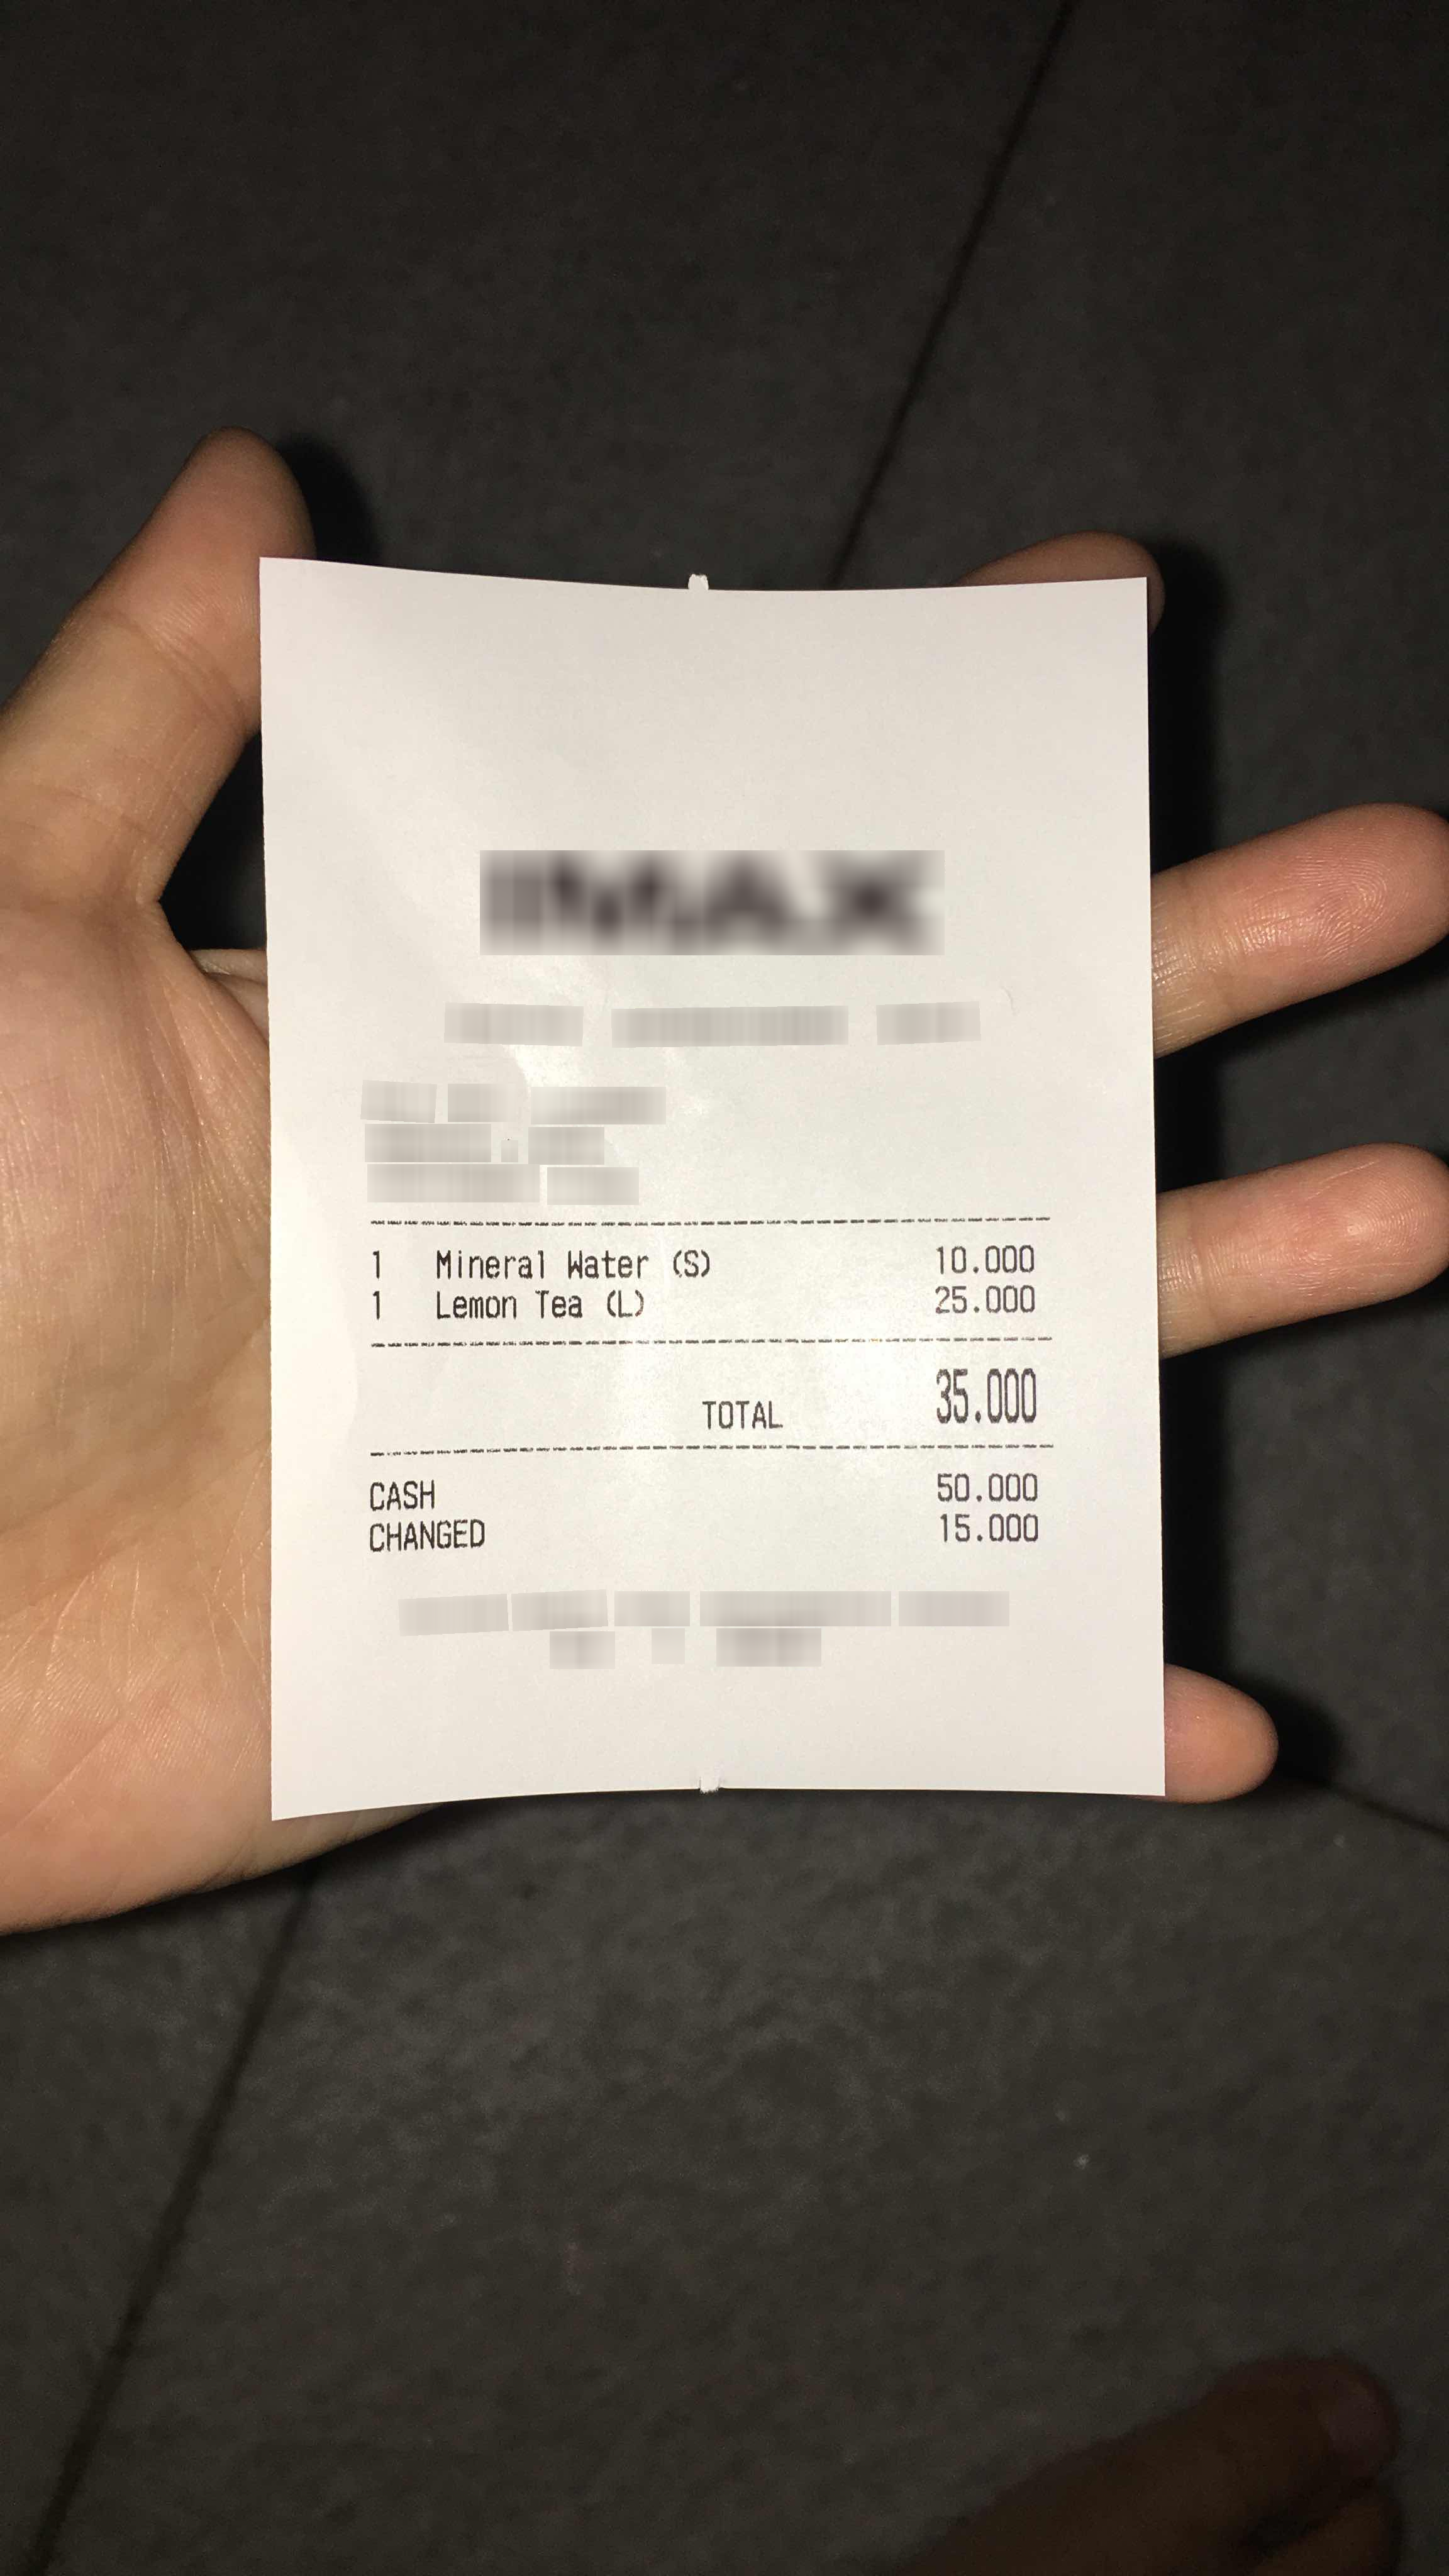
Number of items: 2
Total: 35.000
OCR text regions:
text: TOTAL
text: 35.000
text: CASH
text: 50.000
text: CHANGED
text: 15.000
text: 1
text: Mineral
text: Water
text: (S)
text: 10.000
text: 1
text: Lemon
text: Tea
text: (L)
text: 25.000